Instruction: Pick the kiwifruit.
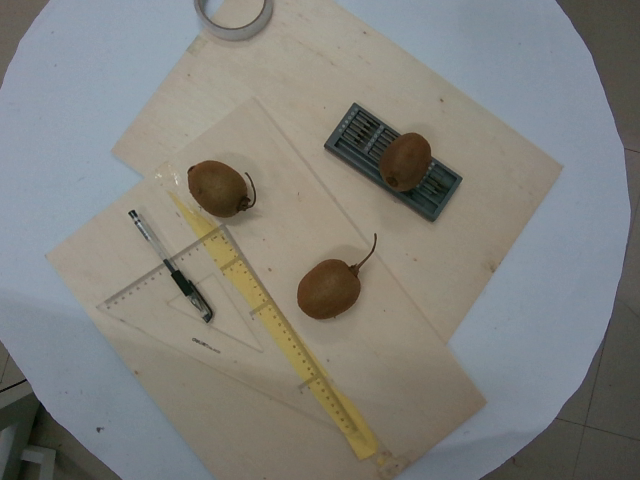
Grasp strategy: vertical